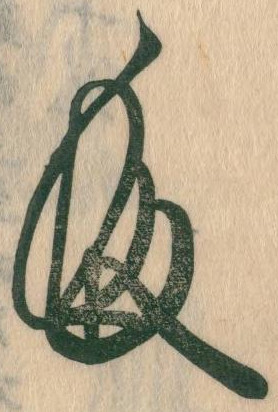
Signature of: go uda